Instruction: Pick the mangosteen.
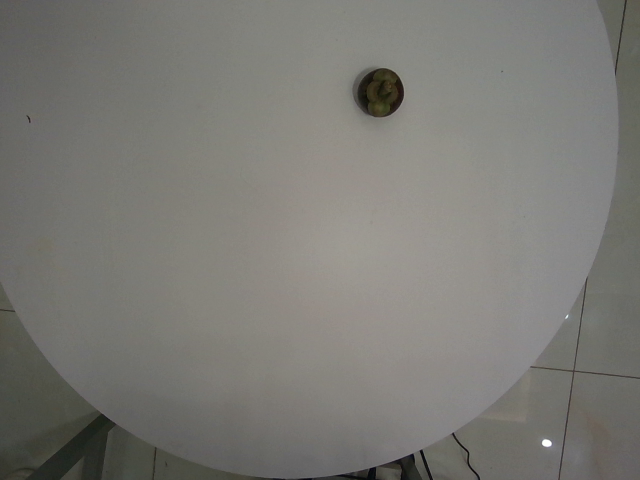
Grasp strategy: vertical